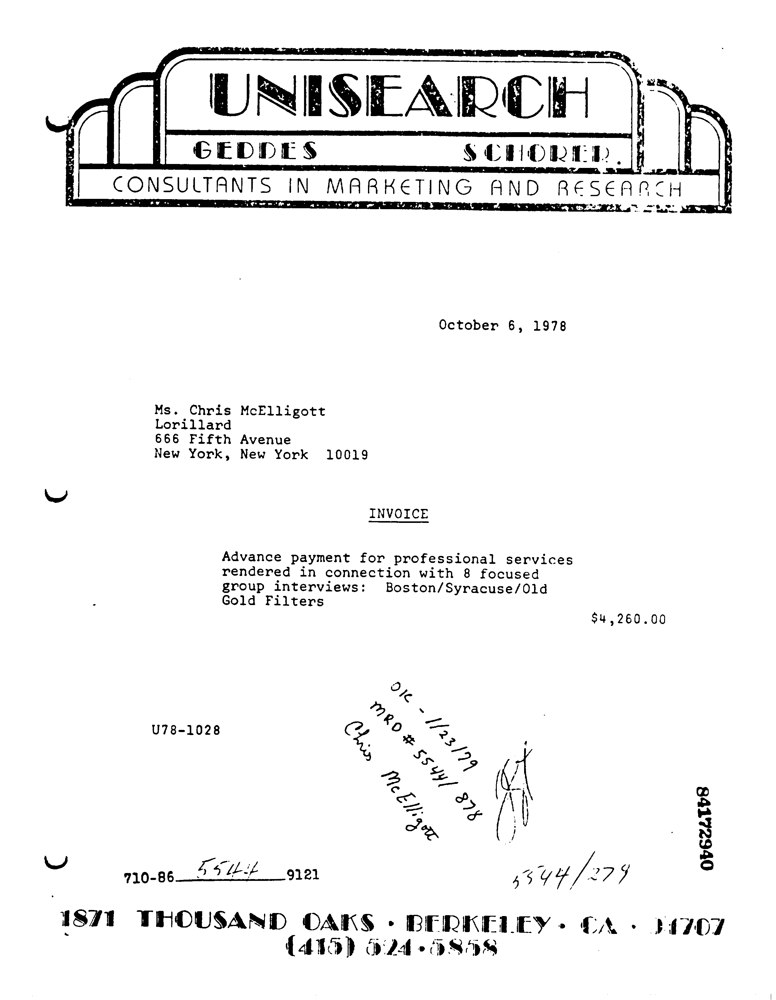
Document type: Invoice